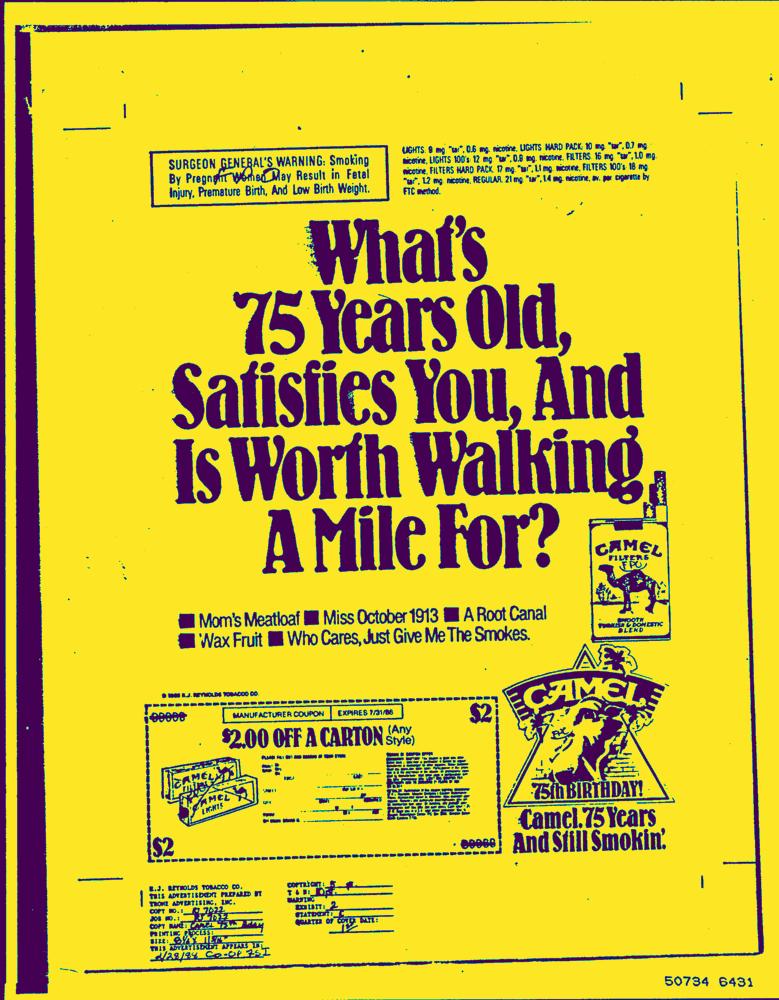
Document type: AD